Please extract the written amount, numerical amount, recipient's name, date on the cheque, and the bank's name from the image.
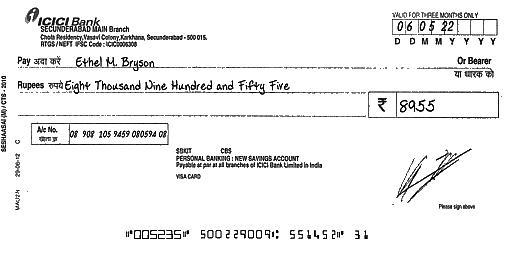
amt_in_words: Eight Thousand Nine Hundred and Fifty Five
amt_in_figures: 8955
payee_name: Ethel M. Bryson
bank_name: ICICI Bank
cheque_date: 06/05/22